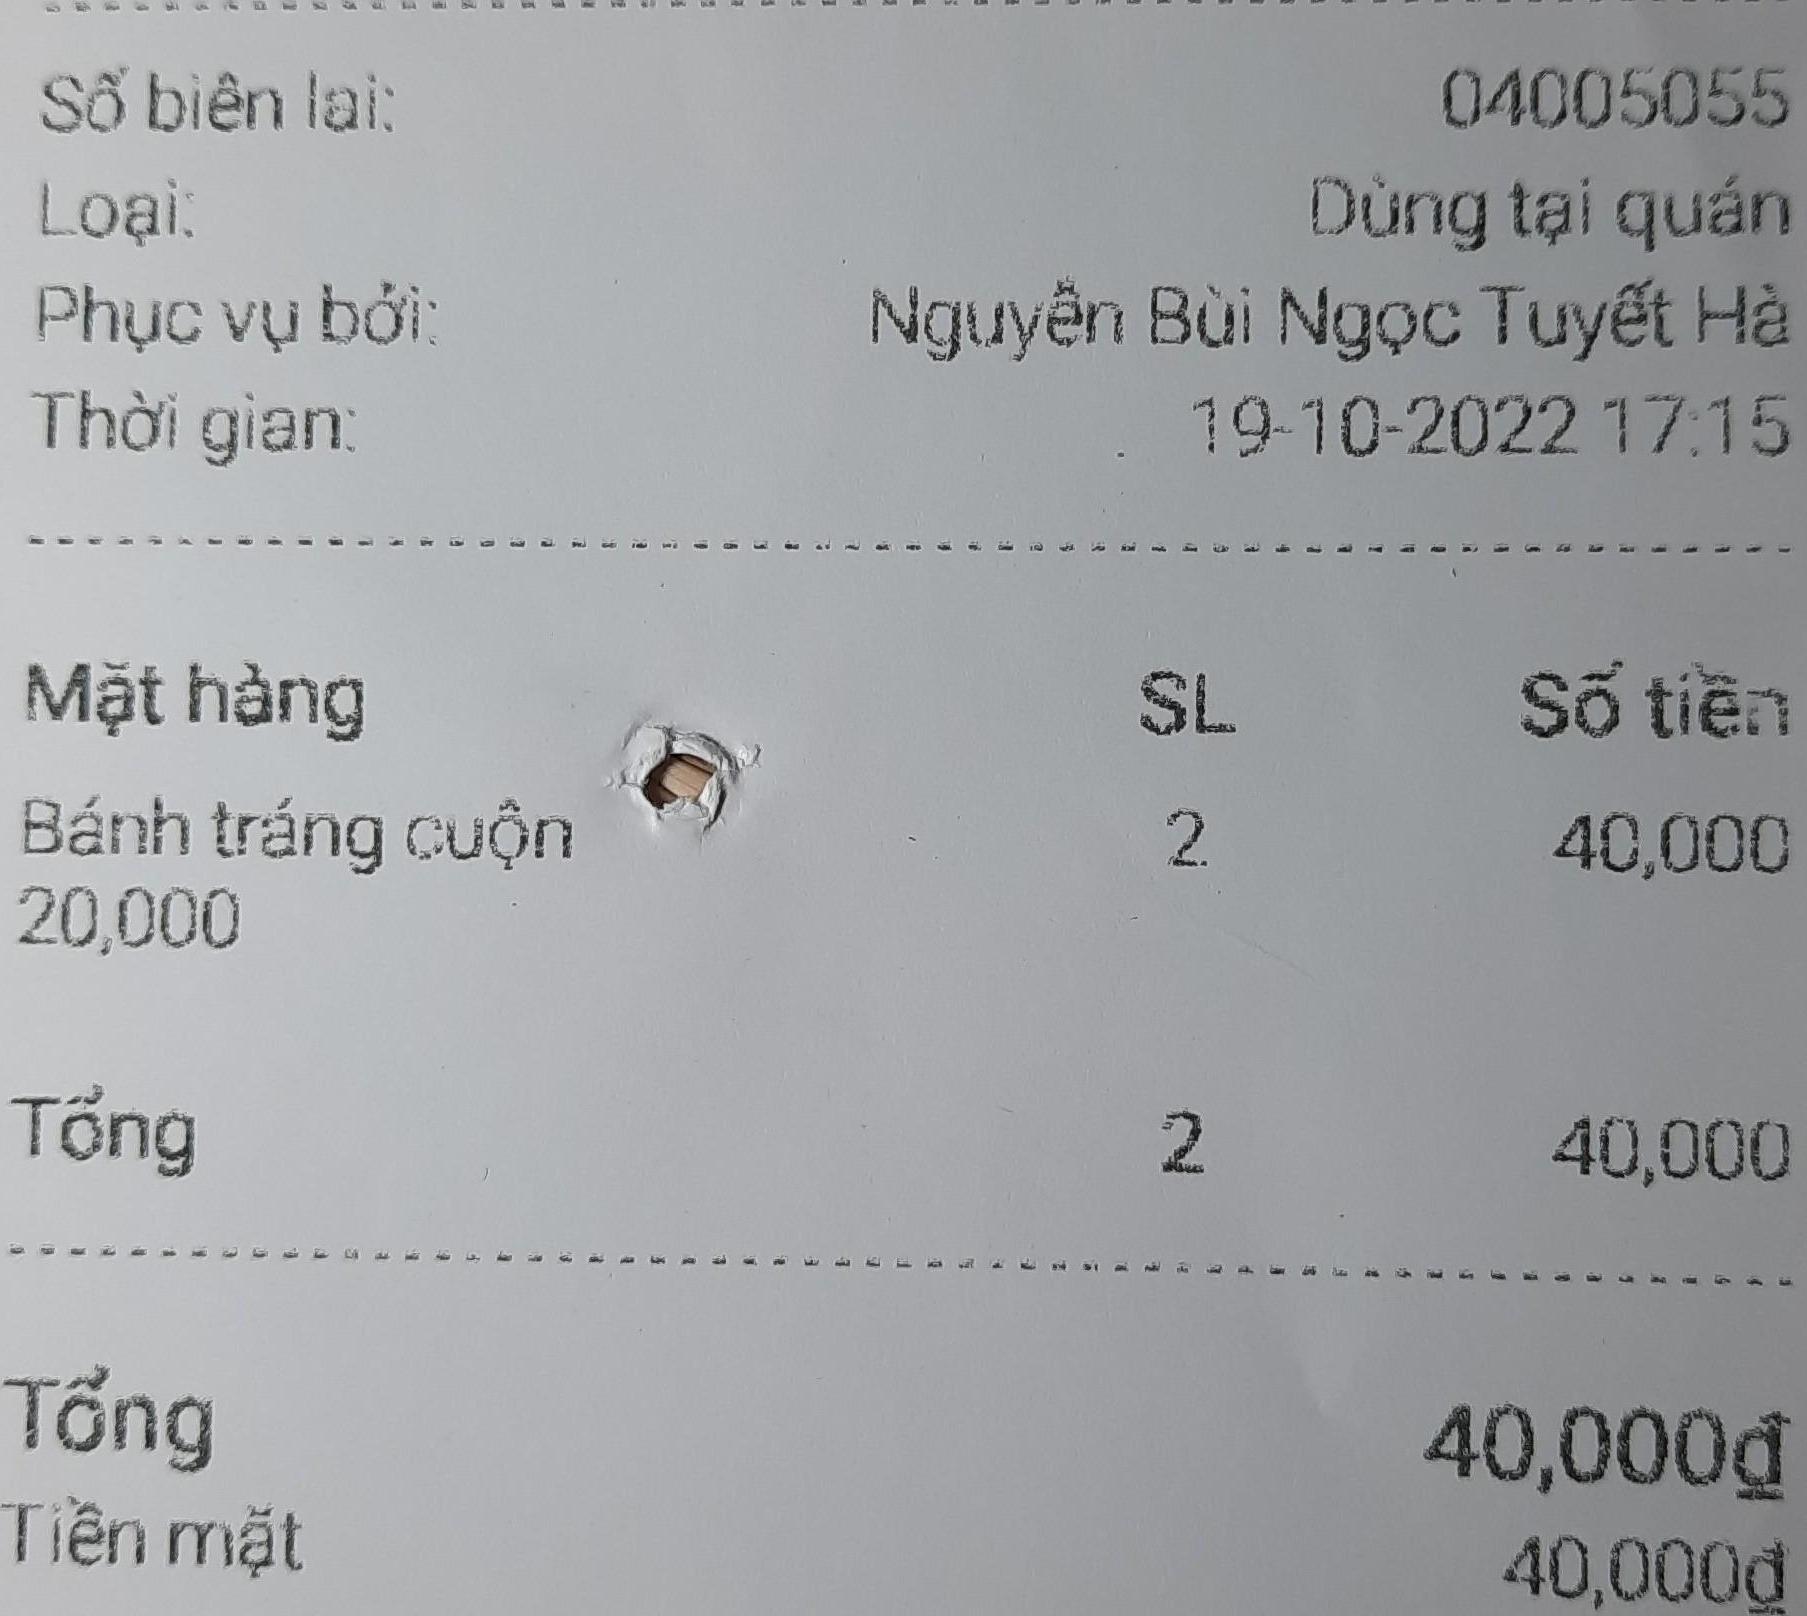
Số biên lai: 04005055
Loại: Dùng tại quán
Phục vụ bởi: Nguyễn Bùi Ngọc Tuyết Hà
Thời gian: 19-10-2022 17:15

<table>
<tr>
<th>Mặt hàng</th>
<th>SL</th>
<th>Số tiền</th>
</tr>
<tr>
<td>Bánh tráng cuộn 20,000</td>
<td>2</td>
<td>40,000</td>
</tr>
<tr>
<td>Tổng</td>
<td>2</td>
<td>40,000</td>
</tr>
</table>

Tổng 40,000đ
Tiền mặt 40,000đ